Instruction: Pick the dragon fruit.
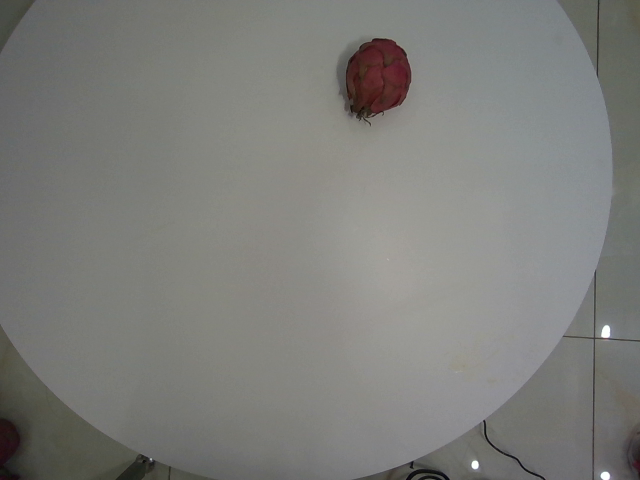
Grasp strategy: vertical